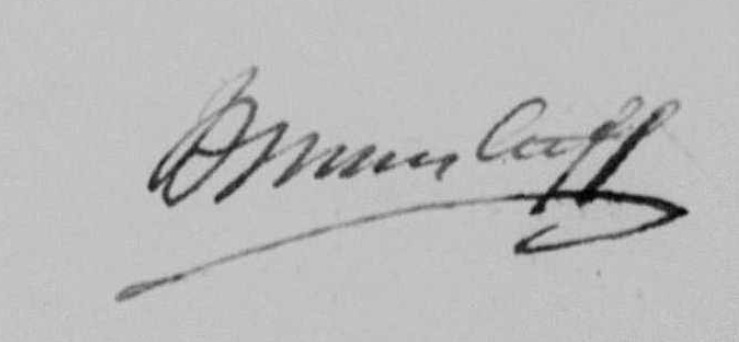
Signature of: dirk mijnlieff